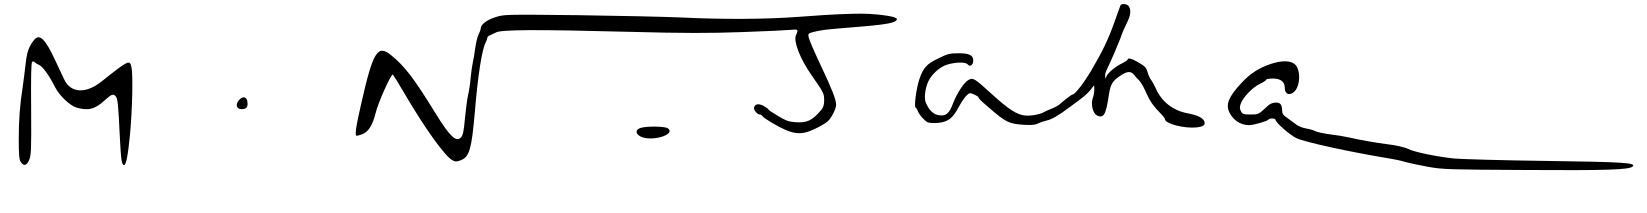
Signature of: meghnad saha